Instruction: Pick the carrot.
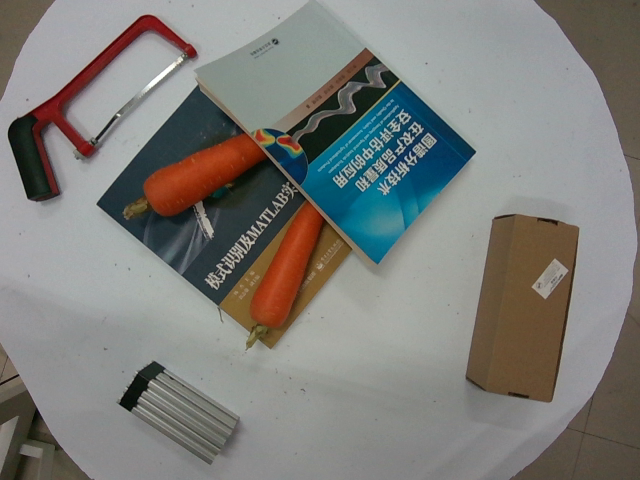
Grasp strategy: vertical